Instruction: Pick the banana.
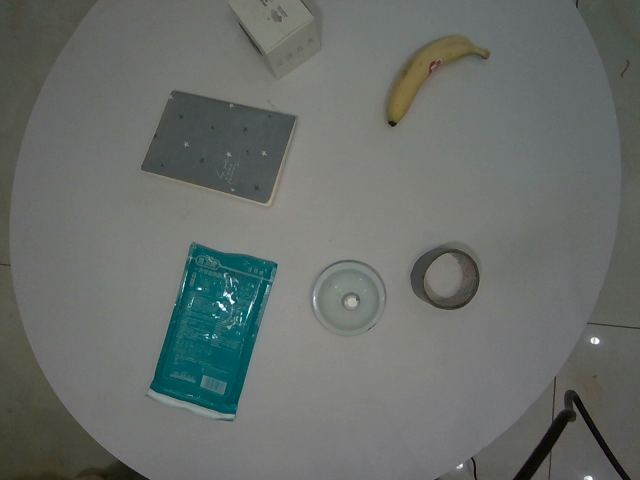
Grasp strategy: vertical